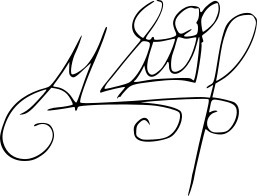
Signature of: yesenia yarhui